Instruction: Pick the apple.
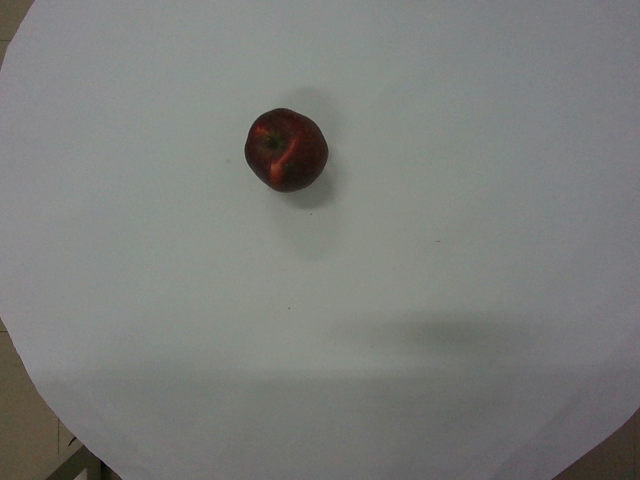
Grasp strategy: vertical